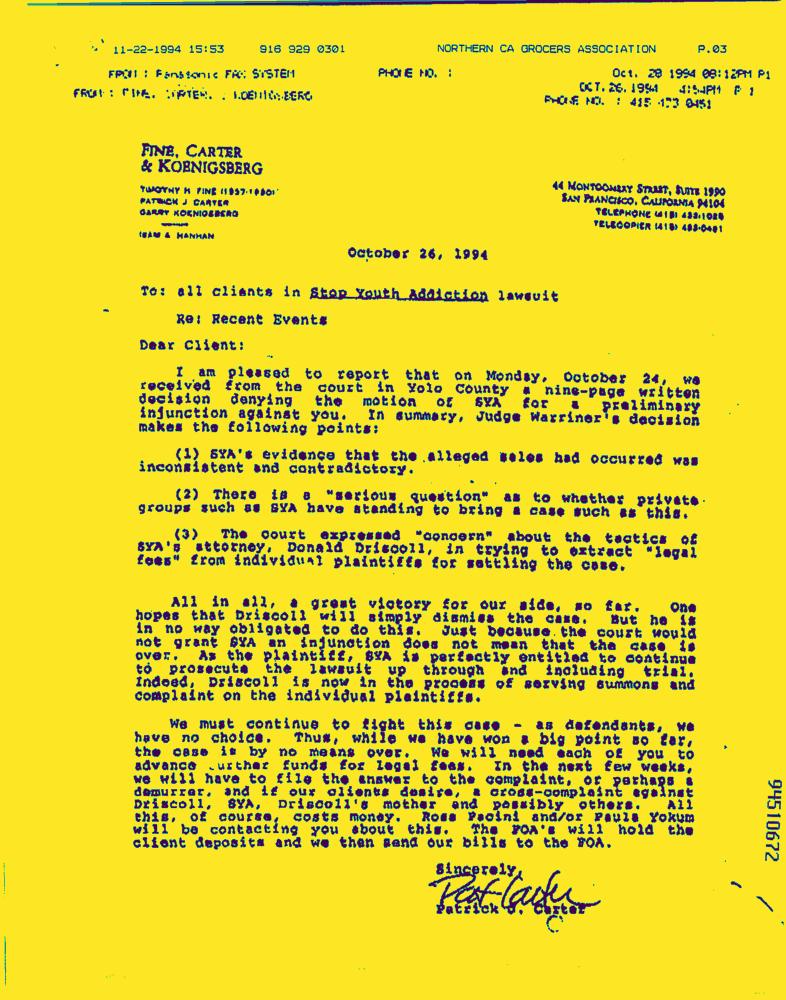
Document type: Letter-Doc